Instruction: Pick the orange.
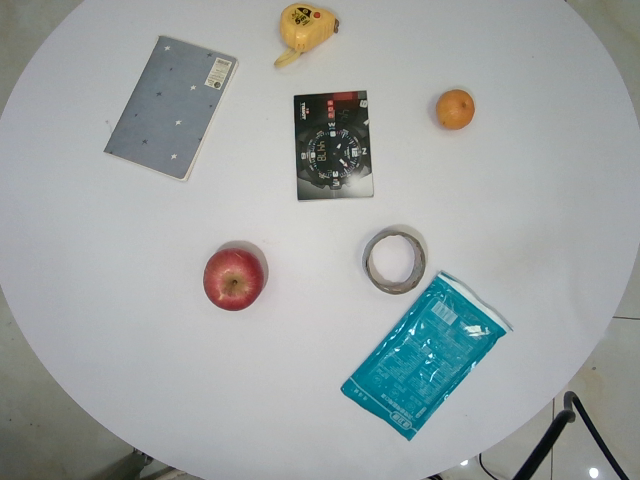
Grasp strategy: vertical